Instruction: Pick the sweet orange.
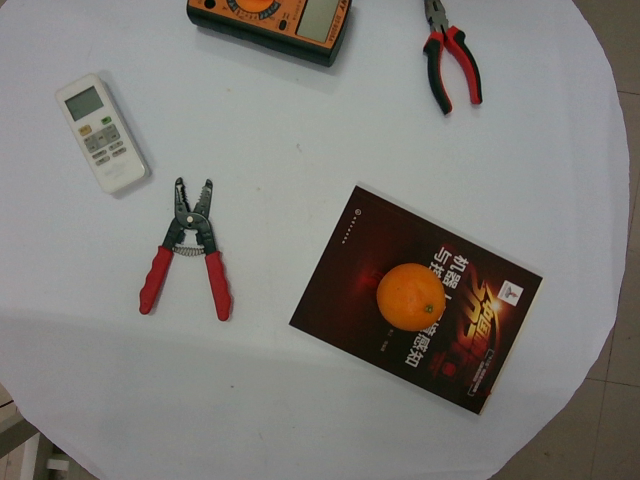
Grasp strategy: vertical